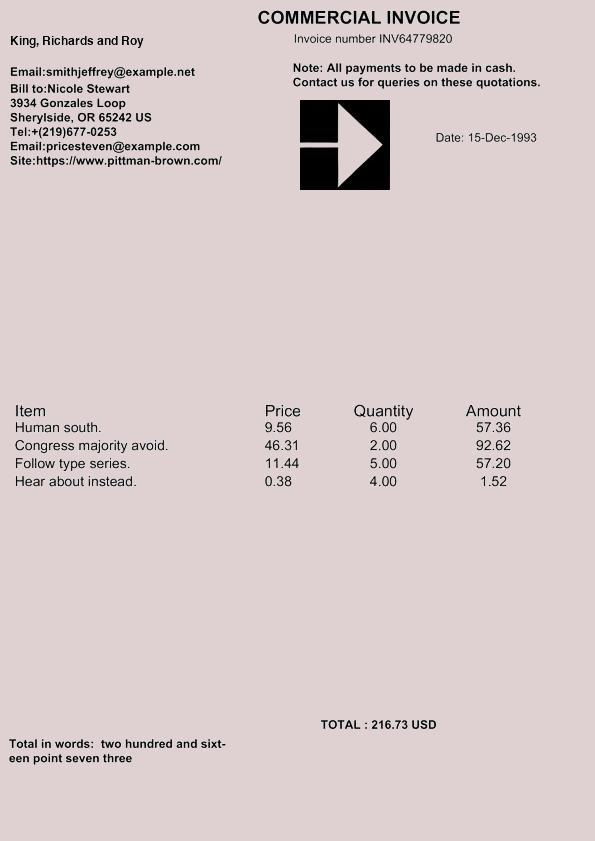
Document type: Invoice